Patient: Female, age 74
The patient was a 74-year-old woman with chronic obstructive pulmonary disease. In June 20XX, she observed a lump in her right supraclavicular fossa, which increased in size over 2 months, and she consulted a local doctor in mid-September. Computed tomography (CT) images showed a nodule in the upper lobe of the right lung and enlargement of the mediastinal and right supraclavicular fossa lymph nodes, and she was referred to our department. At the first visit, she had right cervical lymphadenopathy with hard consistency. The T-SPOT . TB test result was positive, whereas the tumor marker levels were not elevated. On chest radiography, the right mediastinal lymph node appeared to protrude into the right lung (Fig. 1). Dynamic CT revealed a significantly enlarged lymph node in the right supraclavicular fossa (Fig. 2), a small nodule (maximum diameter, 13 mm) in the upper lobe of the right lung, and an enlarged lymph node in the right supraclavicular fossa and mediastinum.
Fluorodeoxyglucose (FDG)-positron emission tomography/CT performed at the first visit showed high FDG accumulation in the longitudinal and right supraclavicular fossa lymph nodes, whereas little FDG uptake was observed in the right upper lobe lesion (Fig. 3). In late September, the patient underwent supraclavicular lymph node puncture aspiration, and cytological examination confirmed class IV suspected malignancy on cytology, but the cytological diagnosis of malignancy could not be concluded because of few viable cells. Concomitantly, the culture of Mycobacterium tuberculosis (M. tuberculosis) from the punctured lymph nodes became positive within 1 week of culture in the Mycobacterium growth indicator tube (MGIT), and the patient was diagnosed with lymph node tuberculosis. In the middle of October, anti-tuberculosis treatment was started with isoniazid, rifampicin, ethambutol, and pyrazinamide. Although experimental resistance to the drugs was not observed using the MGIT 960 SIRE kit (Nippon Becton Dickinson Company, Ltd.), the right supraclavicular fossa and mediastinal lymph nodes continued to increase in size. Moreover, the patient's pain increased, and airway compression was noted. Incision and drainage of the enlarged lymph nodes were scheduled, but in mid-December, the patient's dyspnea worsened, and she was transported to our hospital via ambulance for respiratory failure. Wheezing was observed, and blood examination showed elevated levels of SCC (5.4 ng/mL), CYFRA (10.19 ng/mL), and NSE (28.13 mg/dL). CT showed further enlargement of the right supraclavicular fossa lymph nodes and airway displacement (Fig. 4).
Airway displacement by the tumor was considered to cause an aggravation of dyspnea. After admission, we performed a partial resection of the right supraclavicular lymph node, in which we initially conducted puncture aspiration to alleviate the airway displacement, as well as a tissue biopsy. No pus was observed, and the specimen was pathologically diagnosed as squamous cell carcinoma. Radiation therapy was initiated to relieve the symptoms, and tumor reduction was observed. Endoscopic examinations were performed in the otolaryngology and gastroenterology departments, but no primary lesions could be identified. A small nodule in the right lung was suspected to be the primary site. Chemotherapy with carboplatin and nab-paclitaxel was administered for stage IIIC squamous cell carcinoma of the lung. CT images acquired after radio- and chemotherapy showed resolution of the airway displacement due to the enlarged right supraclavicular lymph node (Fig. 4).
Keywords: cervical lymph node, coexistence, computed tomography, ct, lung cancer, mycobacterium growth indicator tube, mgit, mycobacterium tuberculosis, m tuberculosis, squamous cell carcinoma, squamous cell carcinoma, scc, tuberculosis, fluorodeoxyglucose, fdg, lymph node, ln, positron emission tomography, pet
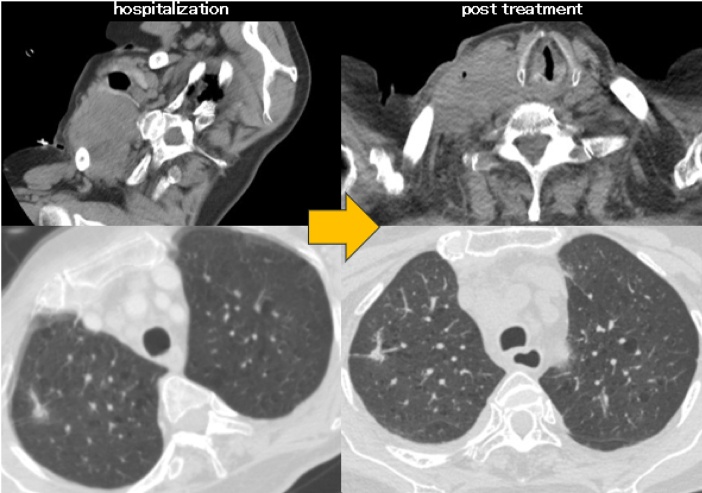
Image caption: Image changes from hospitalization to post-treatment. CT images taken after radiotherapy and chemotherapy show a reduction in the enlarged right supraclavicular lymph nodes. This is well recognized by comparing the anterior and posterior diameters of the tumors. The tumor volume has decreased and the patient is in the supine position, which results in a lateral tumor pushing the orbit laterally, and a sheath-shaped airway is captured on CT. The nodule in the right lung field has not changed after treatment.